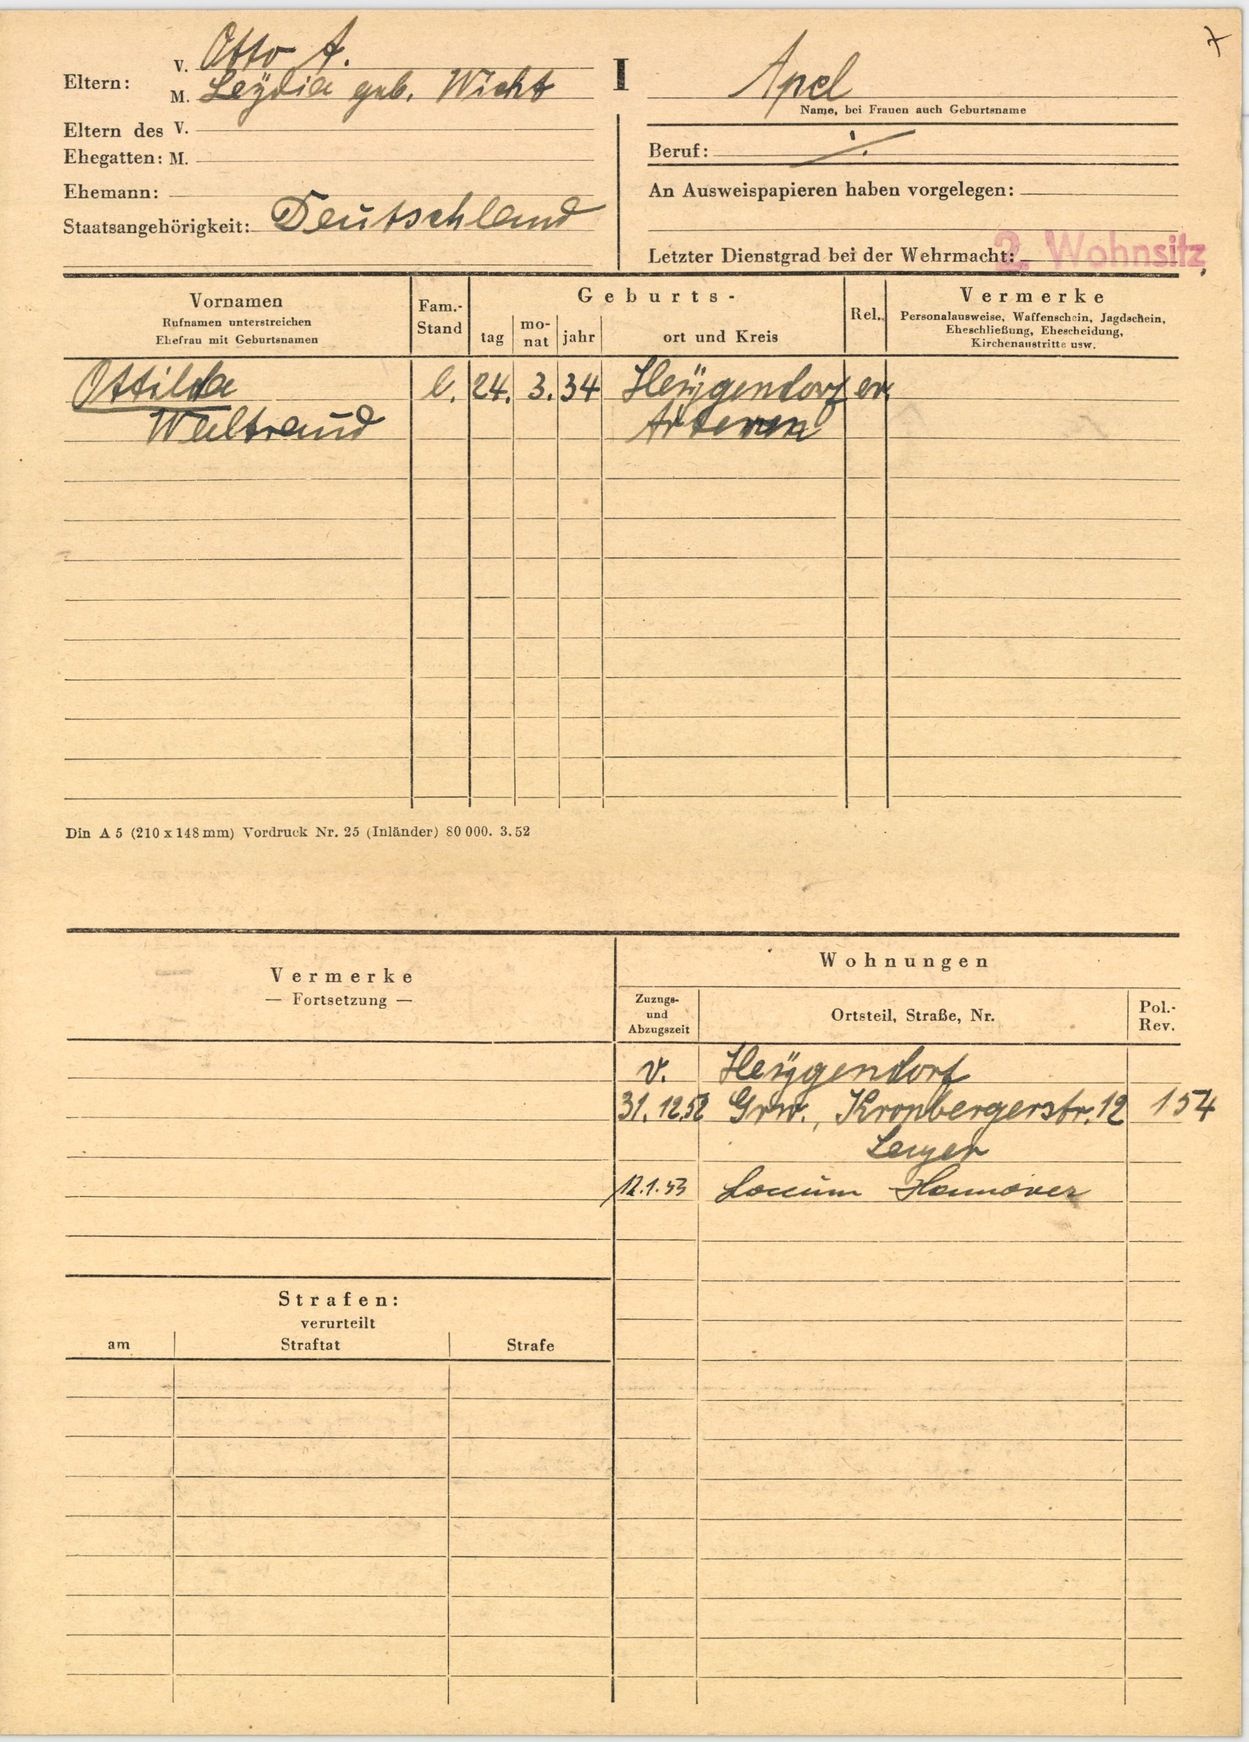
Apel